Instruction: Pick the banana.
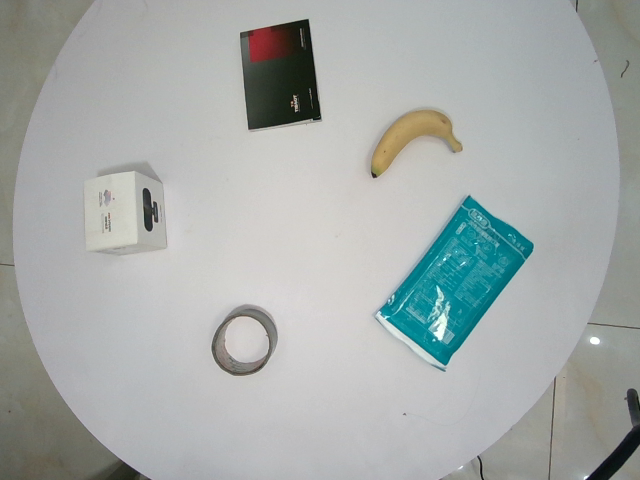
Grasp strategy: vertical